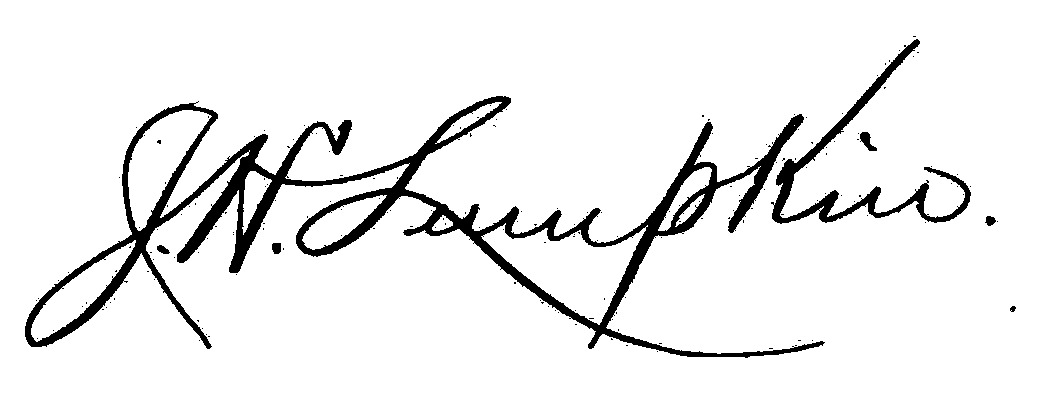
Signature of: joseph henry lumpkin